Question: In what way does the history help explain the case?
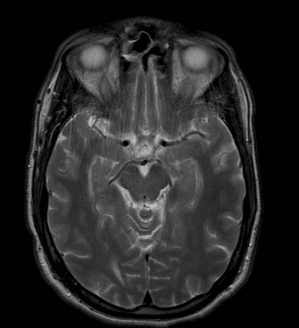
Answer: The patient's history of 42 y.o. combat fighter pilot c/o "blind spot" - sudden onset  six days ago and lasted about four hours.  Previous Hx of a similar episode several years ago. is key in understanding the case.